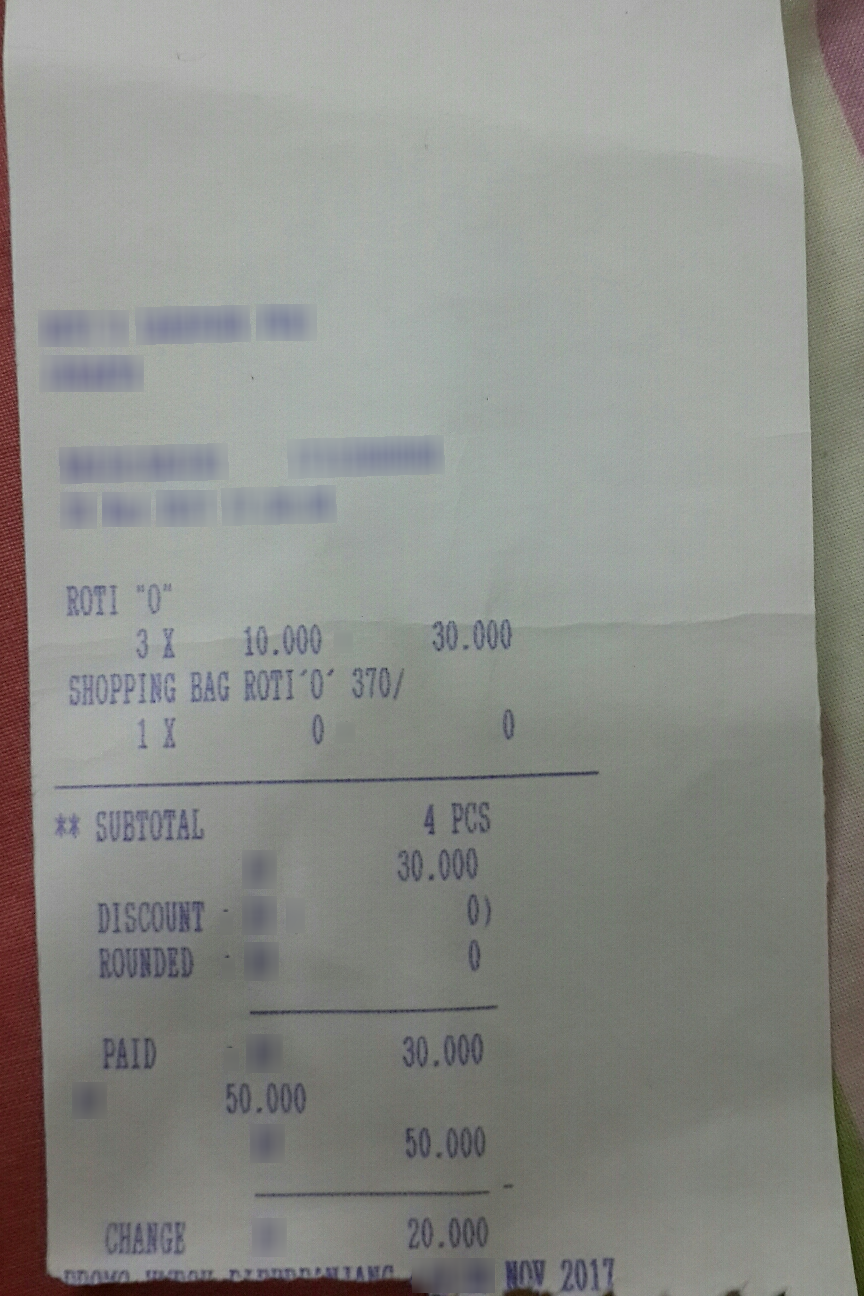
Number of items: 2
Subtotal: 30.000
Other charges: 0
Total: 30.000
OCR text regions:
text: x
text: x
text: 50.000
text: ROTI
text: "0"
text: 3
text: 10.000
text: 30.000
text: SHOPPING
text: BAG
text: ROTI'O'
text: 370/
text: 1
text: 0
text: 0
text: SUBTOTAL
text: 30.000
text: DISCOUNT
text: 0)
text: ROUNDED
text: 0
text: PAID
text: 30.000
text: 50.000
text: CHANGE
text: 20.000
text: 4
text: PCS